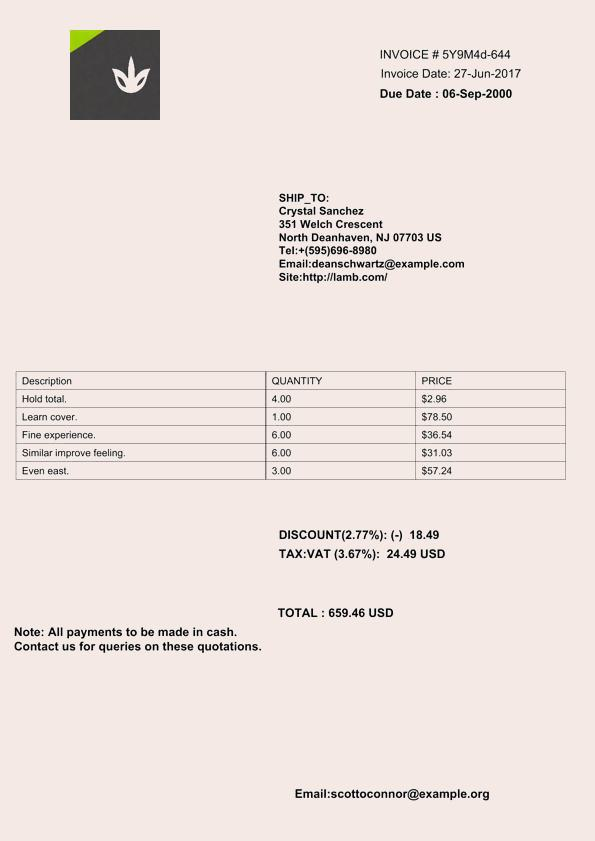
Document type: Invoice